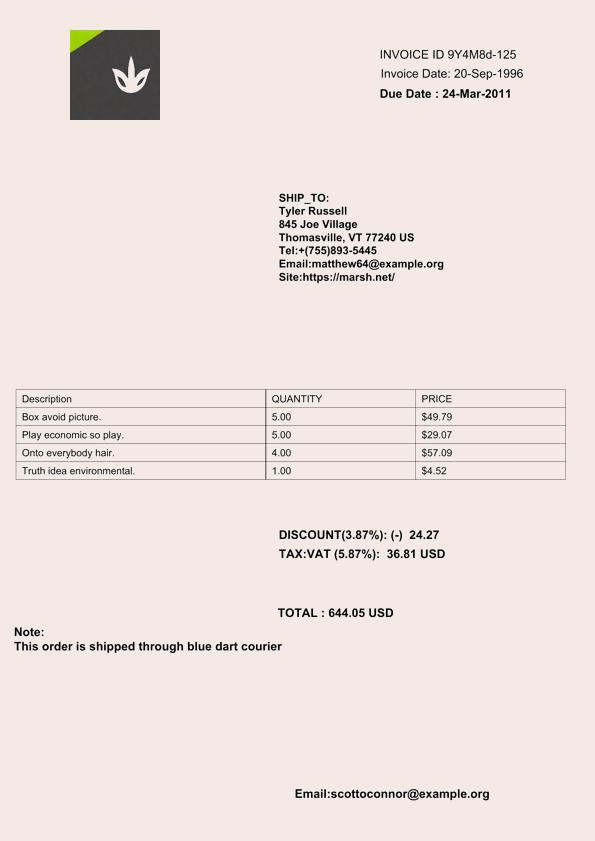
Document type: Invoice